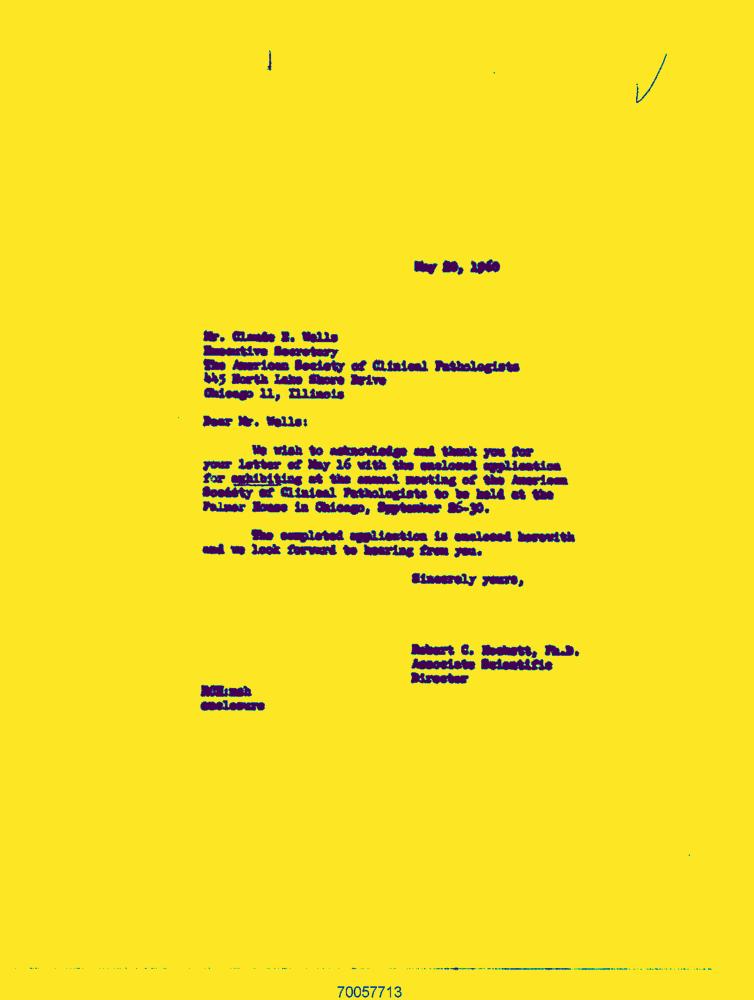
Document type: Letter-Doc